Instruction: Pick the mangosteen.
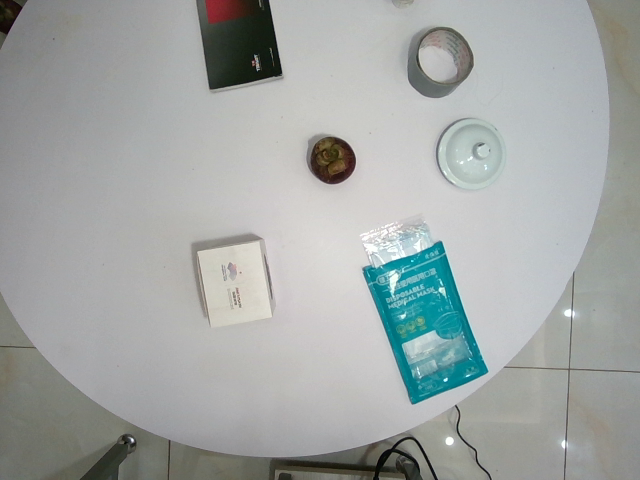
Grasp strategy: vertical